Question: What is the potential diagnosis?
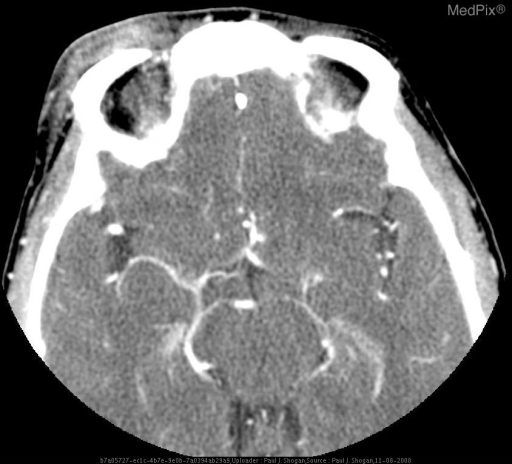
Answer: The possible diagnosis includes •  Right preseptal cellulitis with

» Choroidal Melanoma
» Metastases (Breast, Lung)
» Lymphoma
» Leukemia
» Choroidal hemangioma
» Coat’s Disease
» Toxocara Canis Infection
» Retrolental Fibroplasia.